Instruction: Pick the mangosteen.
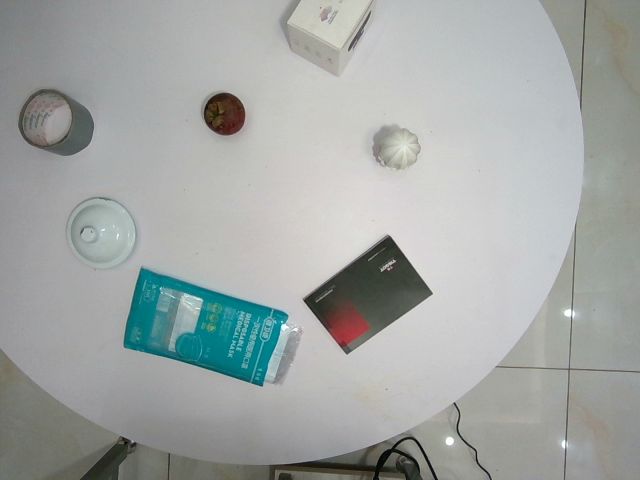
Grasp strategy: vertical